Question: How is the history relevant to the case?
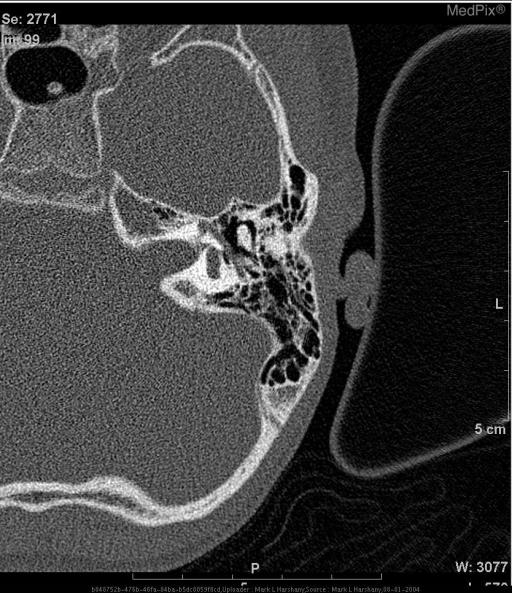
Answer: The patient's history of 9 year old male with left-sided sensorineural hearing loss. is key in understanding the case.